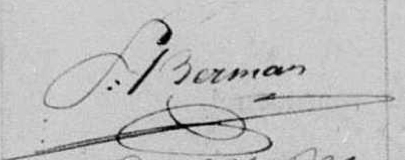
Signature of: simon berman